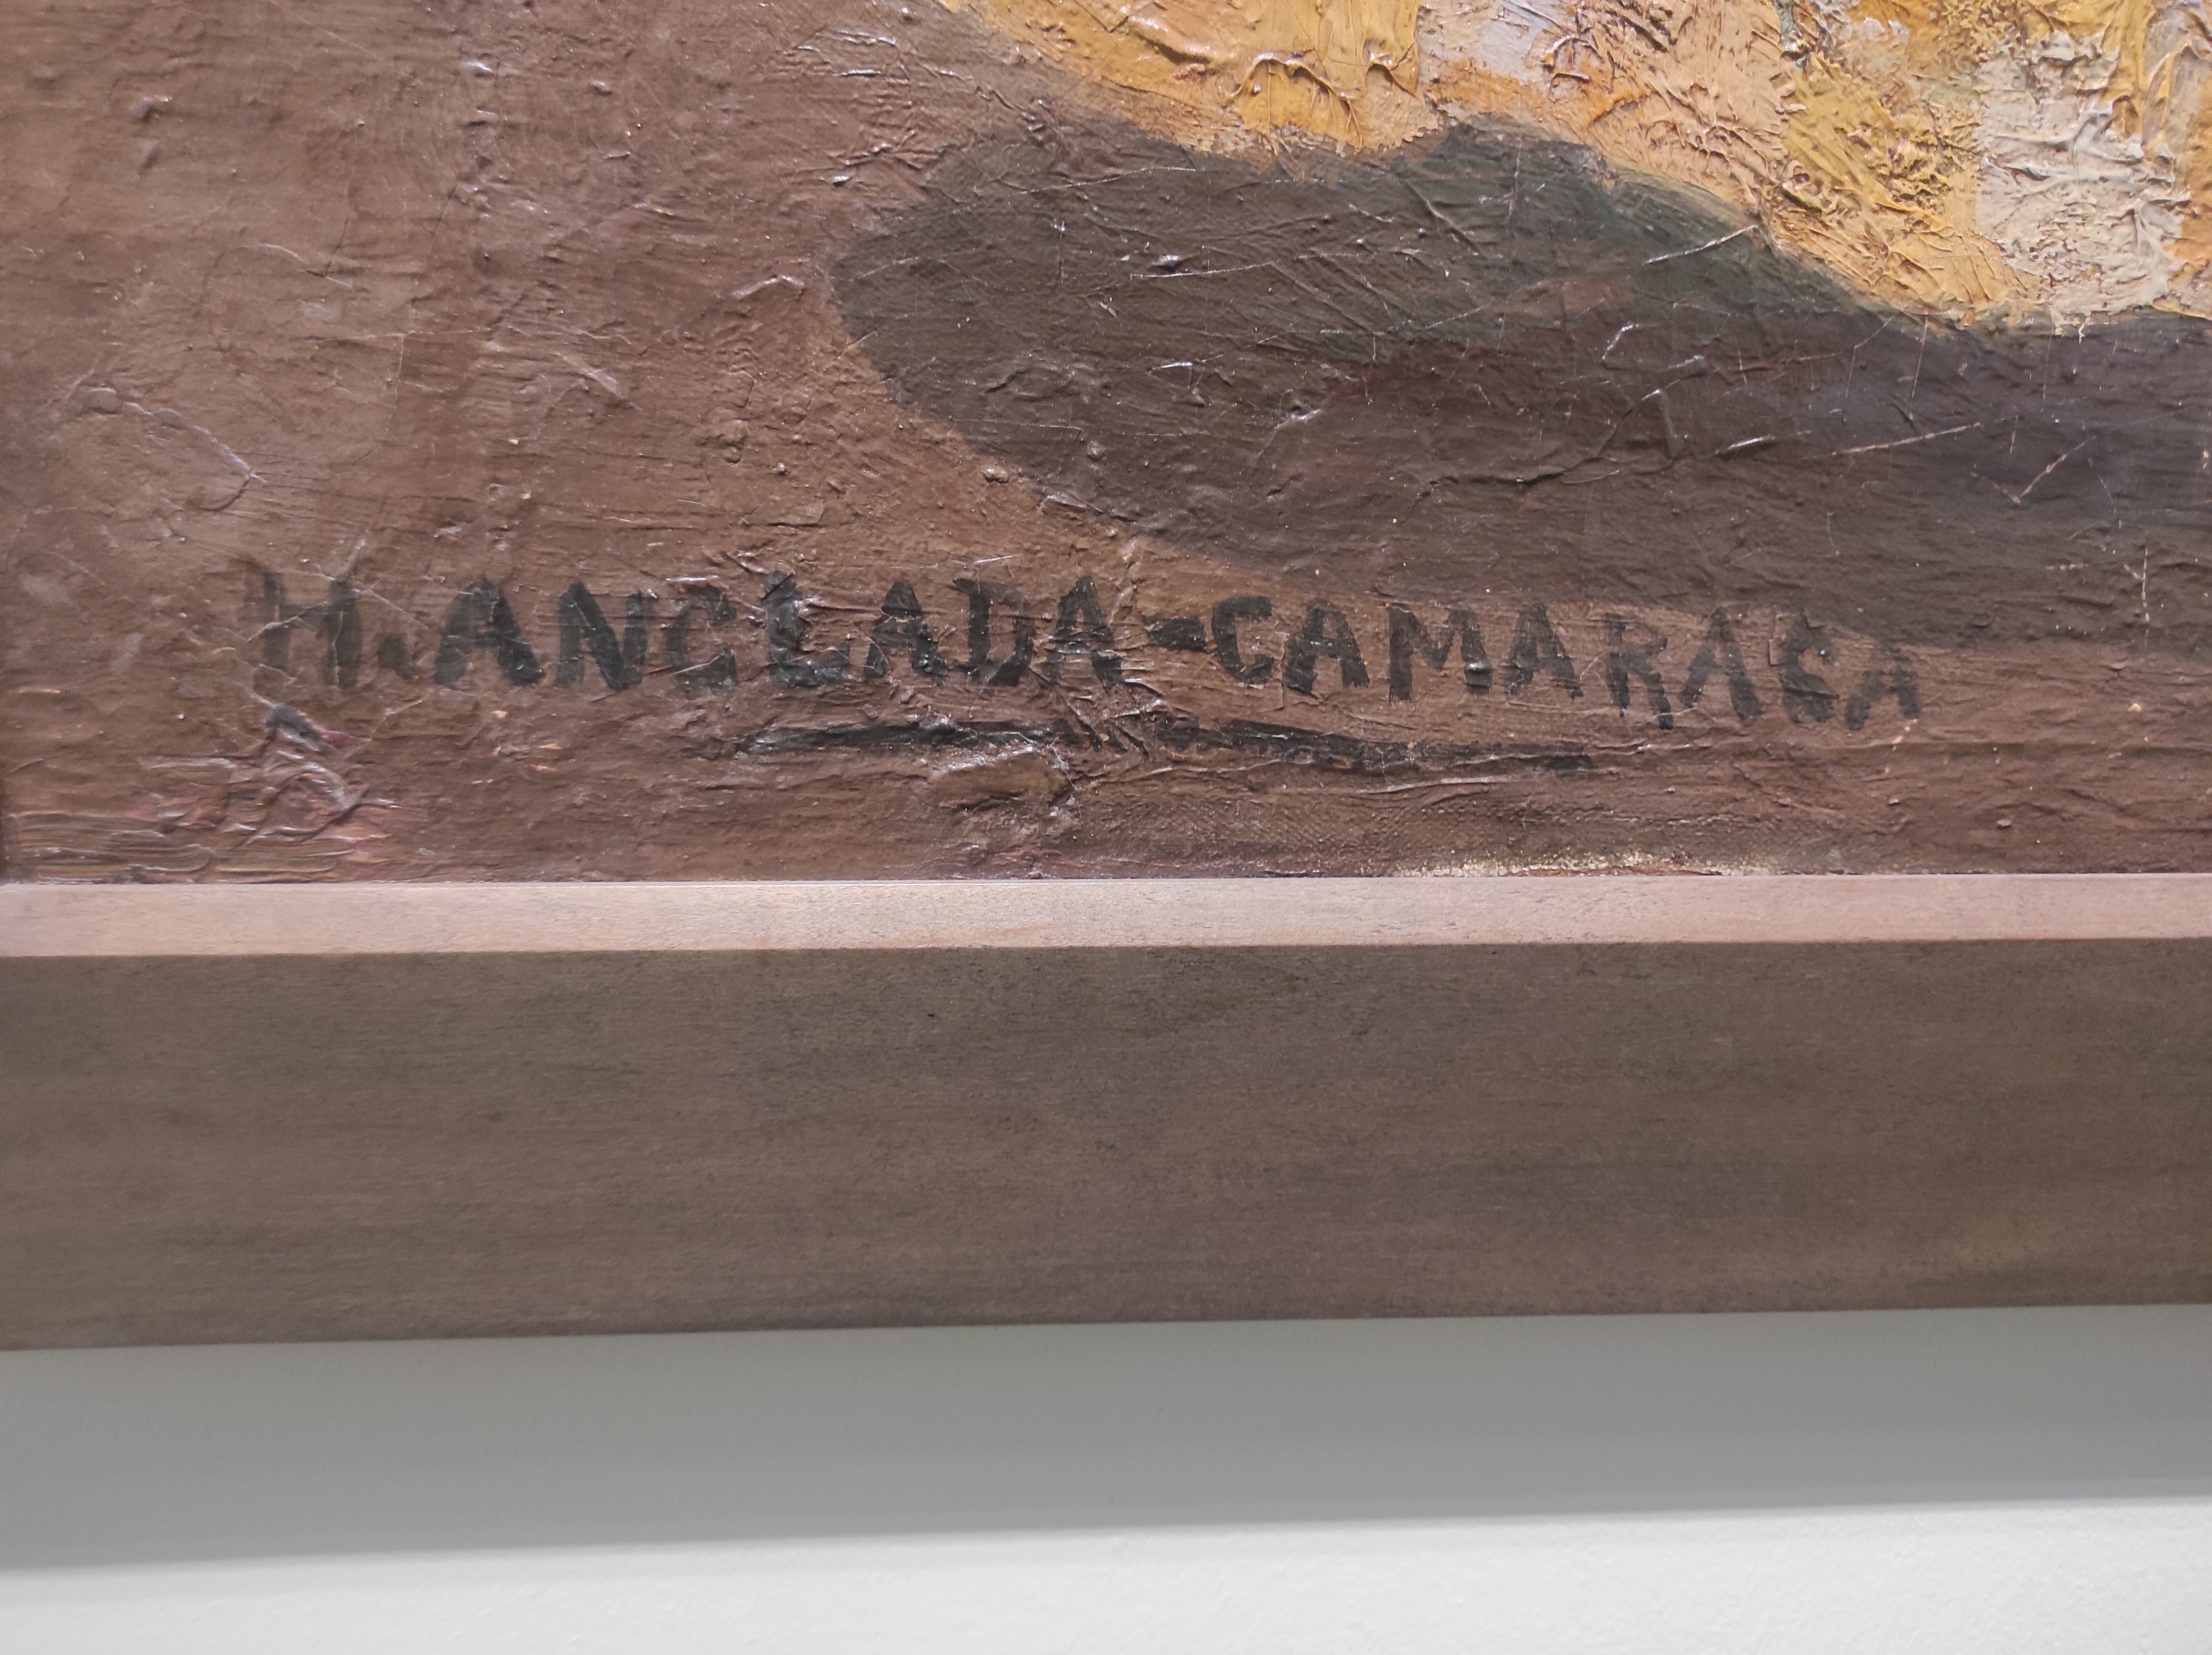
Signature of: hermenegildo anglada camarasa